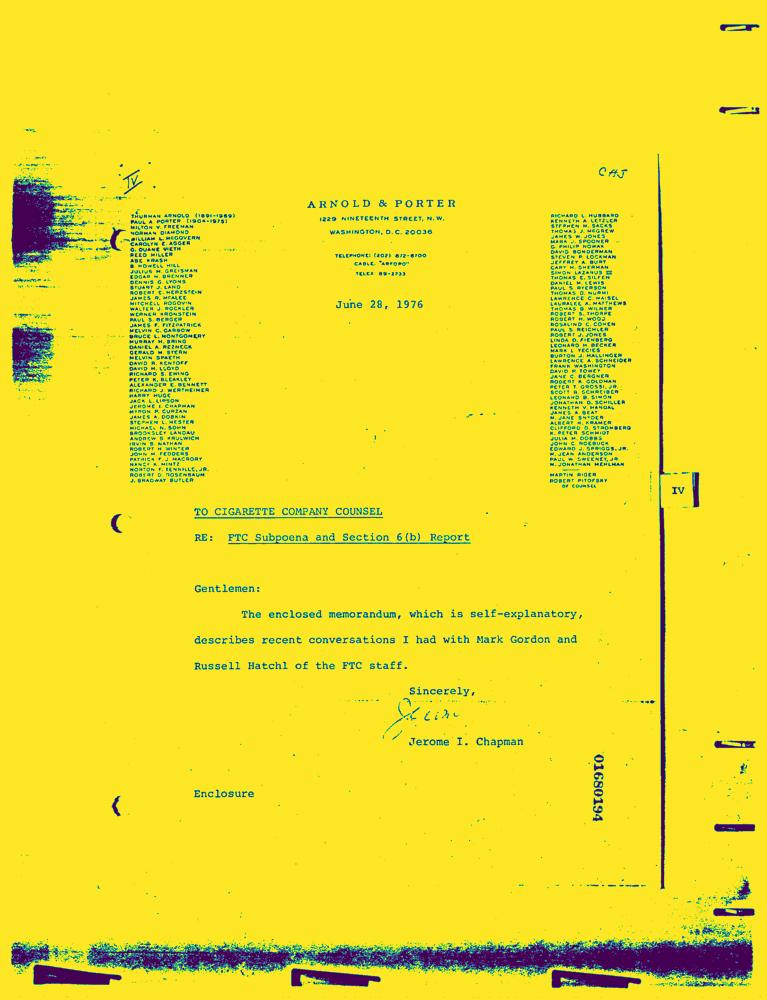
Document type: Letter-Doc